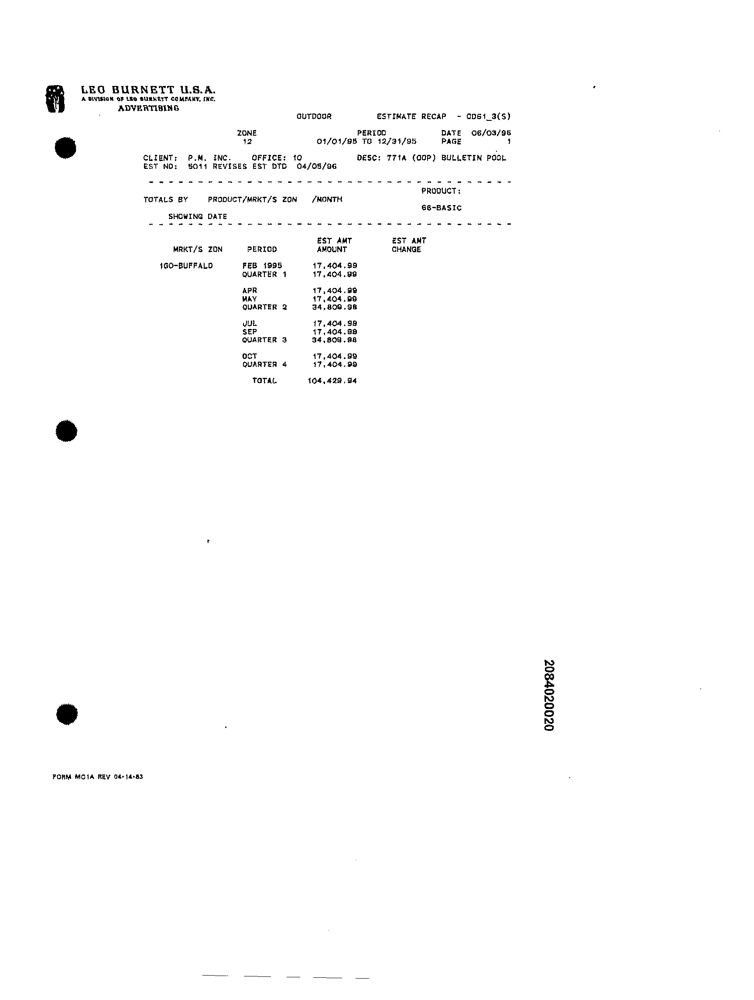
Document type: Invoice